Identify and extract the amount in words, amount in numbers, payee name, cheque date, and bank name from the image.
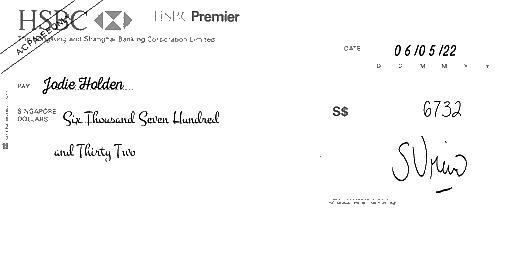
amt_in_words: Six Thousand Seven Hundred and Thirty Two
amt_in_figures: 6732
payee_name: Jodie Holden
bank_name: HSBC
cheque_date: 06/05/22